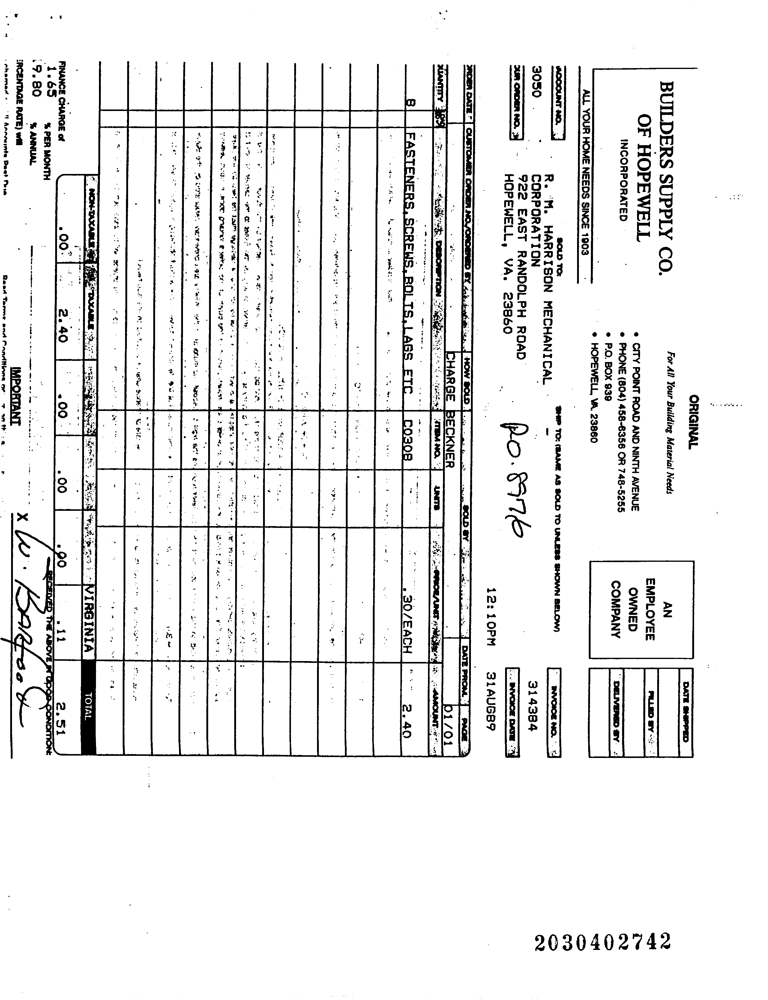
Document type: Invoice